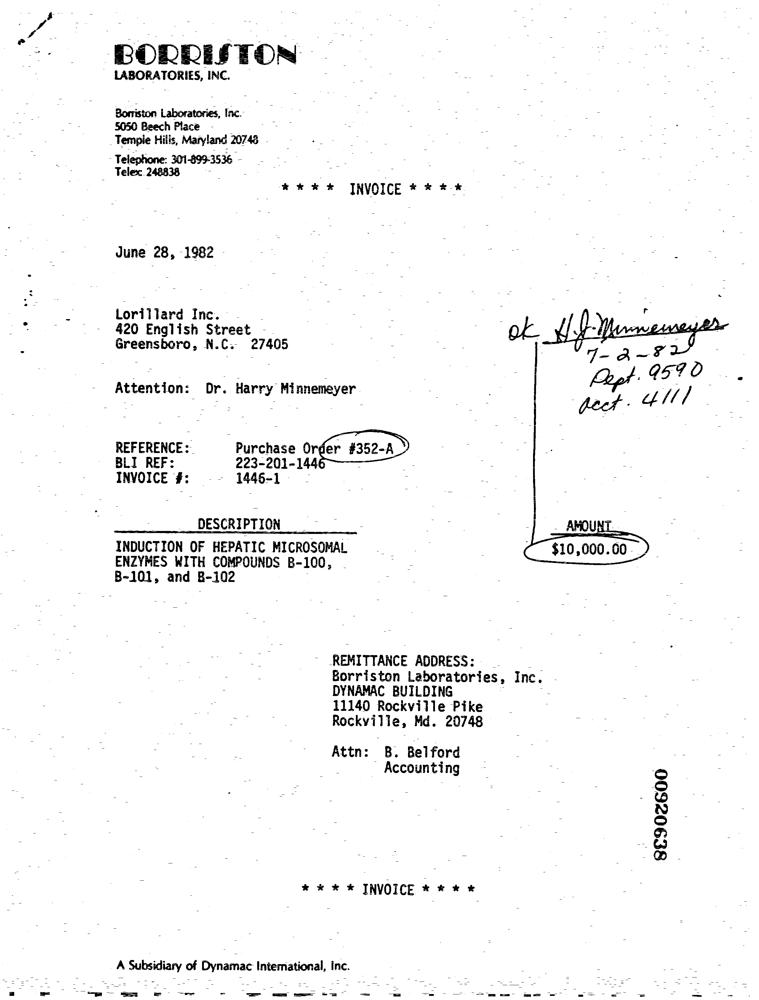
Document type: Invoice